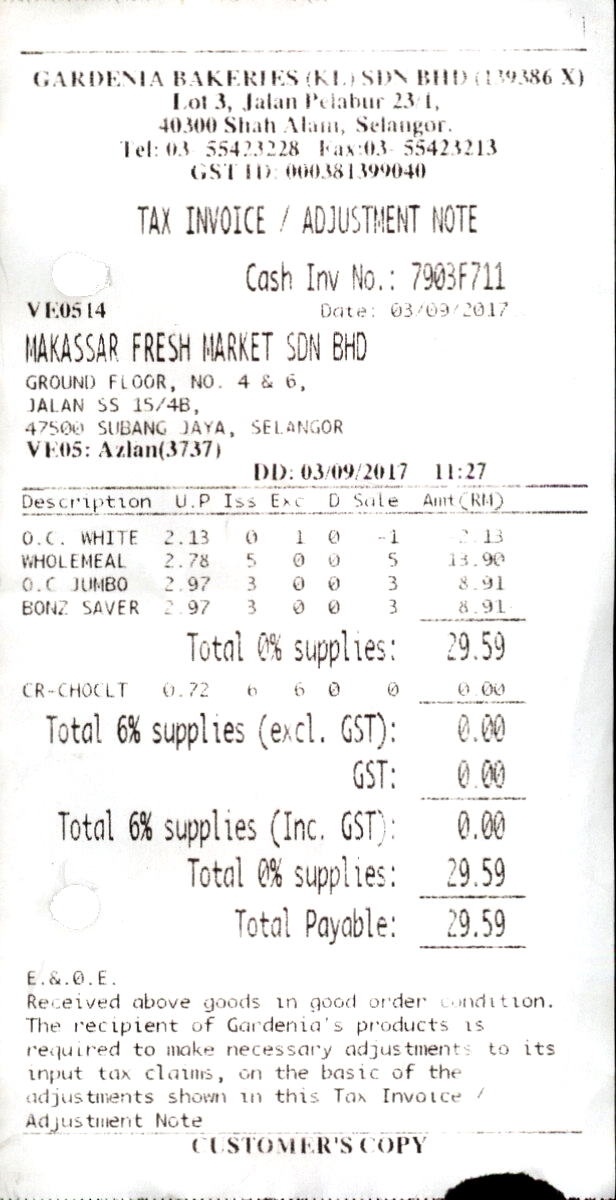
GARDENIA BAKERIES (KL) SDN BHD (139386 X)
LOT 3, JALAN PELABUR 23/1,
40300 SHAH ALAM, SELANGOR.
TEL: 03 55423228
GST ID: 000381399040
TAX INVOICE / ADJUSTMENT NOTE
CASH INV NO.: 7903F711
VE0514
DATE: 03/09/2017
MAKASSAR FRESH MARKET SDN BHD
GROUND FLOOR, NO. 4 & 6,
JALAN SS 15/4B,
47500 SUBANG JAYA, SELANGOR
VE05: AZLAN(3737)
DD: 03/09/2017
11:27
DESCRIPTION
U.P
D
AMT(RM)
O.C. WHITE
2.13
0
1
0
-1
2.13
WHOLEMEAL
2.78
5
0
0
5
13.90
O.C JUMBO
2.97
3
0
0
3
8.91
BONZ SAVER
2.97
3
0
0
3
8.91
TOTAL 0% SUPPLIES:
29.59
CR-CHOCLT
0.72
6
6
0
0
0.00
TOTAL 6% SUPPLIES (EXCL. GST):
0.00
GST:
0.00
TOTAL 6% SUPPLIES (INC. GST):
0.00
TOTAL 0% SUPPLIES:
29.59
TOTAL PAYABLE:
29.59
E.&.0.E.
RECEIVED ABOVE GOODS IN GOOD ORDER CONDITION.
THE RECIPIENT OF GARDENIA'S PRODUCTS IS
REQUIRED TO MAKE NECESSARY ADJUSTMENTS TO ITS
INPUT TAX CLAIMS, ON THE BASIC OF THE
ADJUSTMENTS SHOWN IN THIS TAX INVOICE /
ADJUSTMENT NOTE
CUSTOMER'S COPY
FAX:03- 55423213
ISS
EXC
SALE